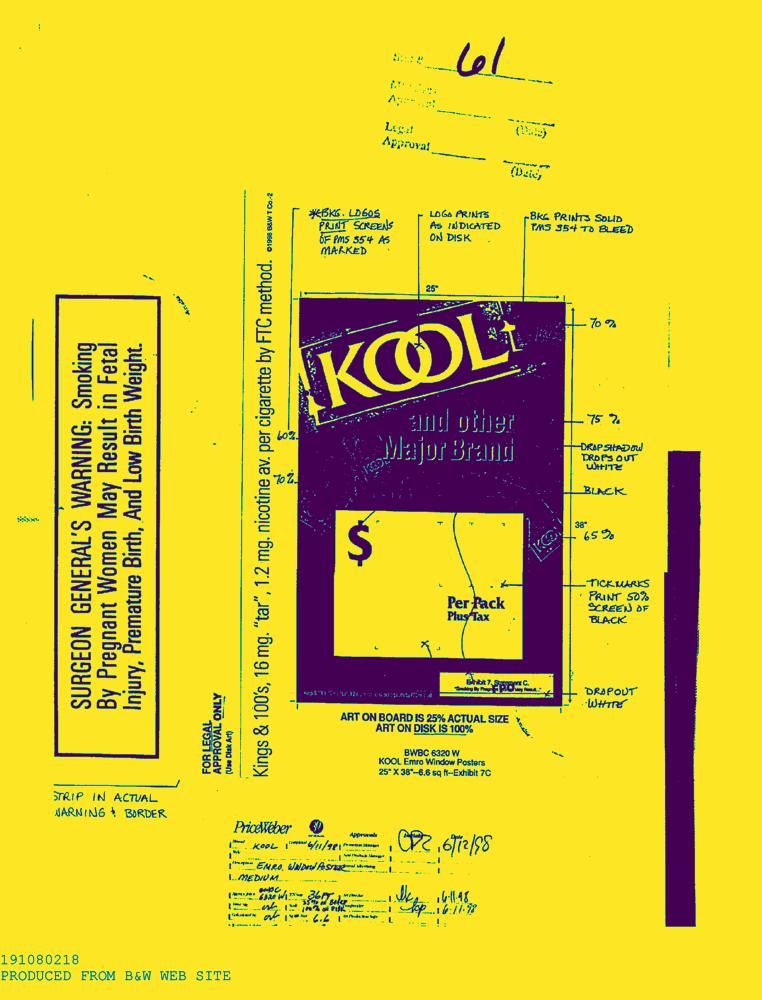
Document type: AD